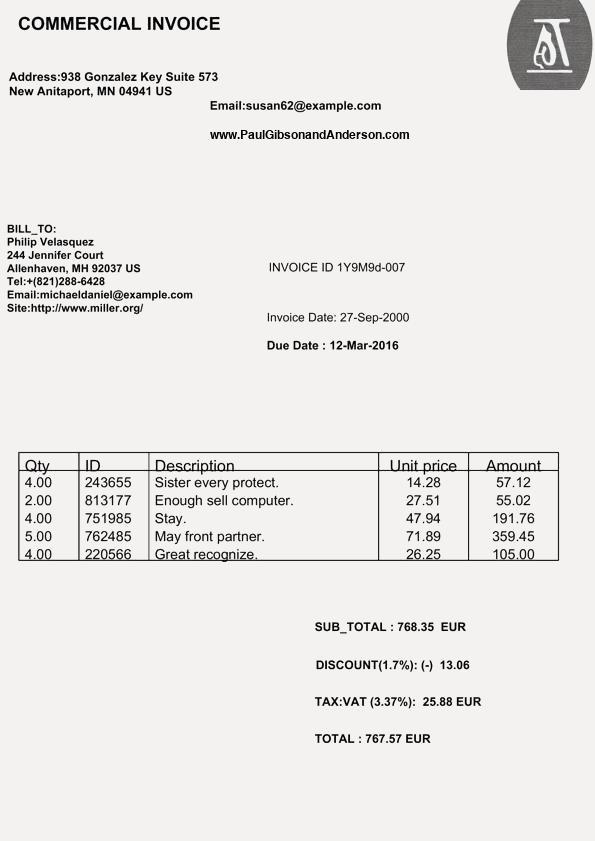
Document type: Invoice